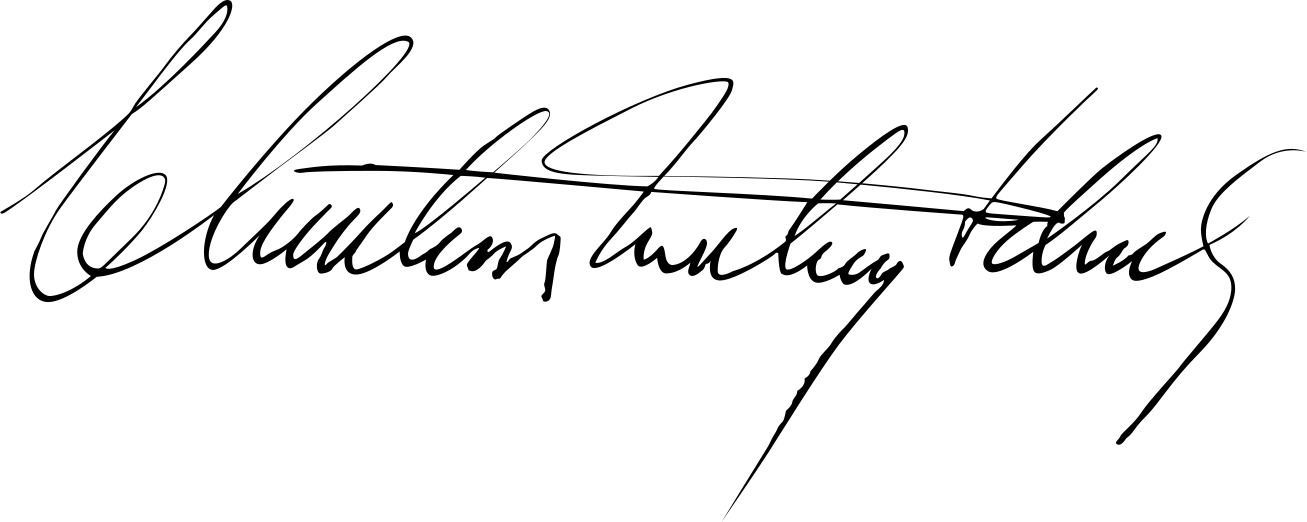
Signature of: christian norberg schulz